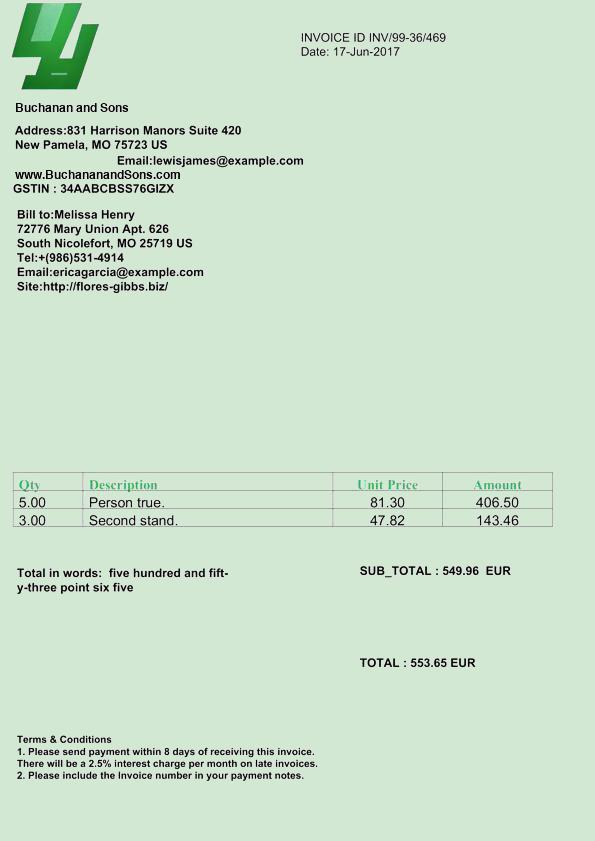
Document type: Invoice